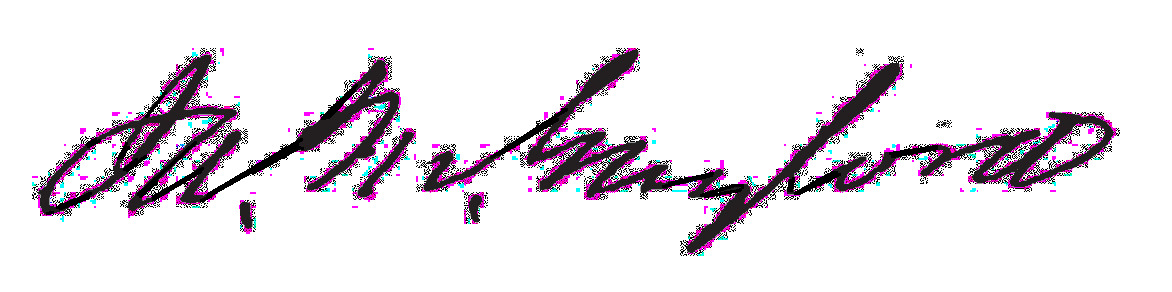
Signature of: james m gaylord